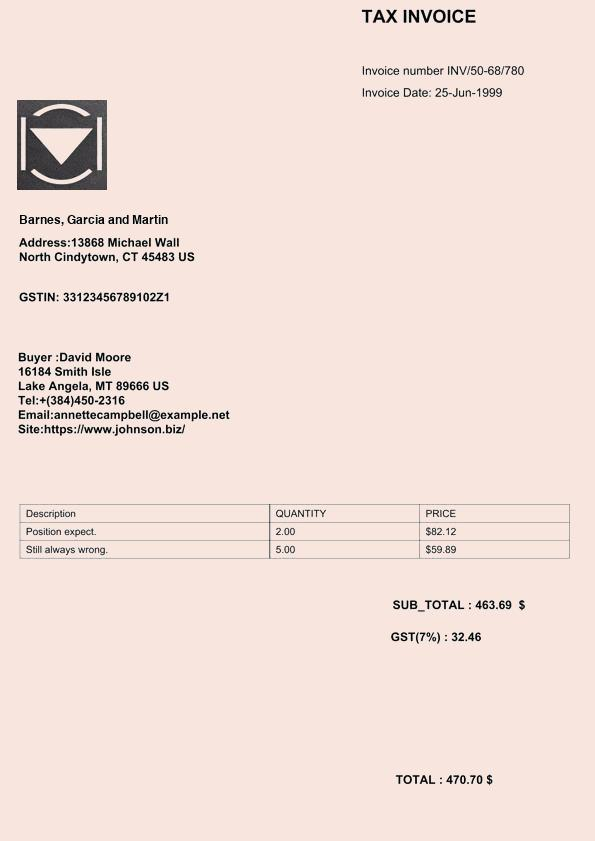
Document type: Invoice